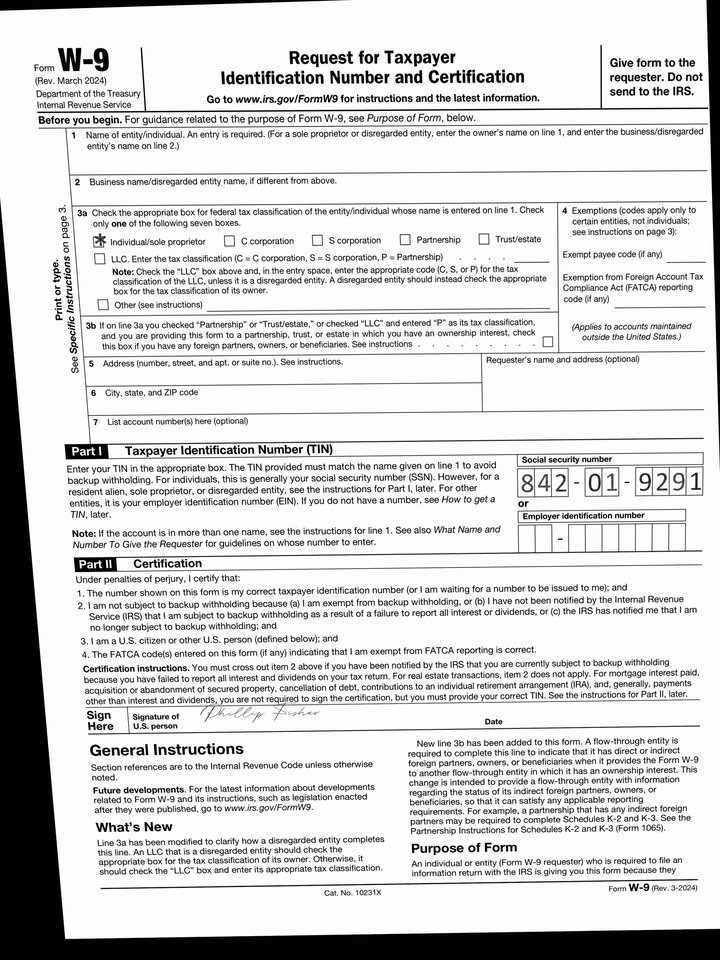
cbx: yes
ssn: 842019291